Question: Can you provide the account number mentioned in the document?
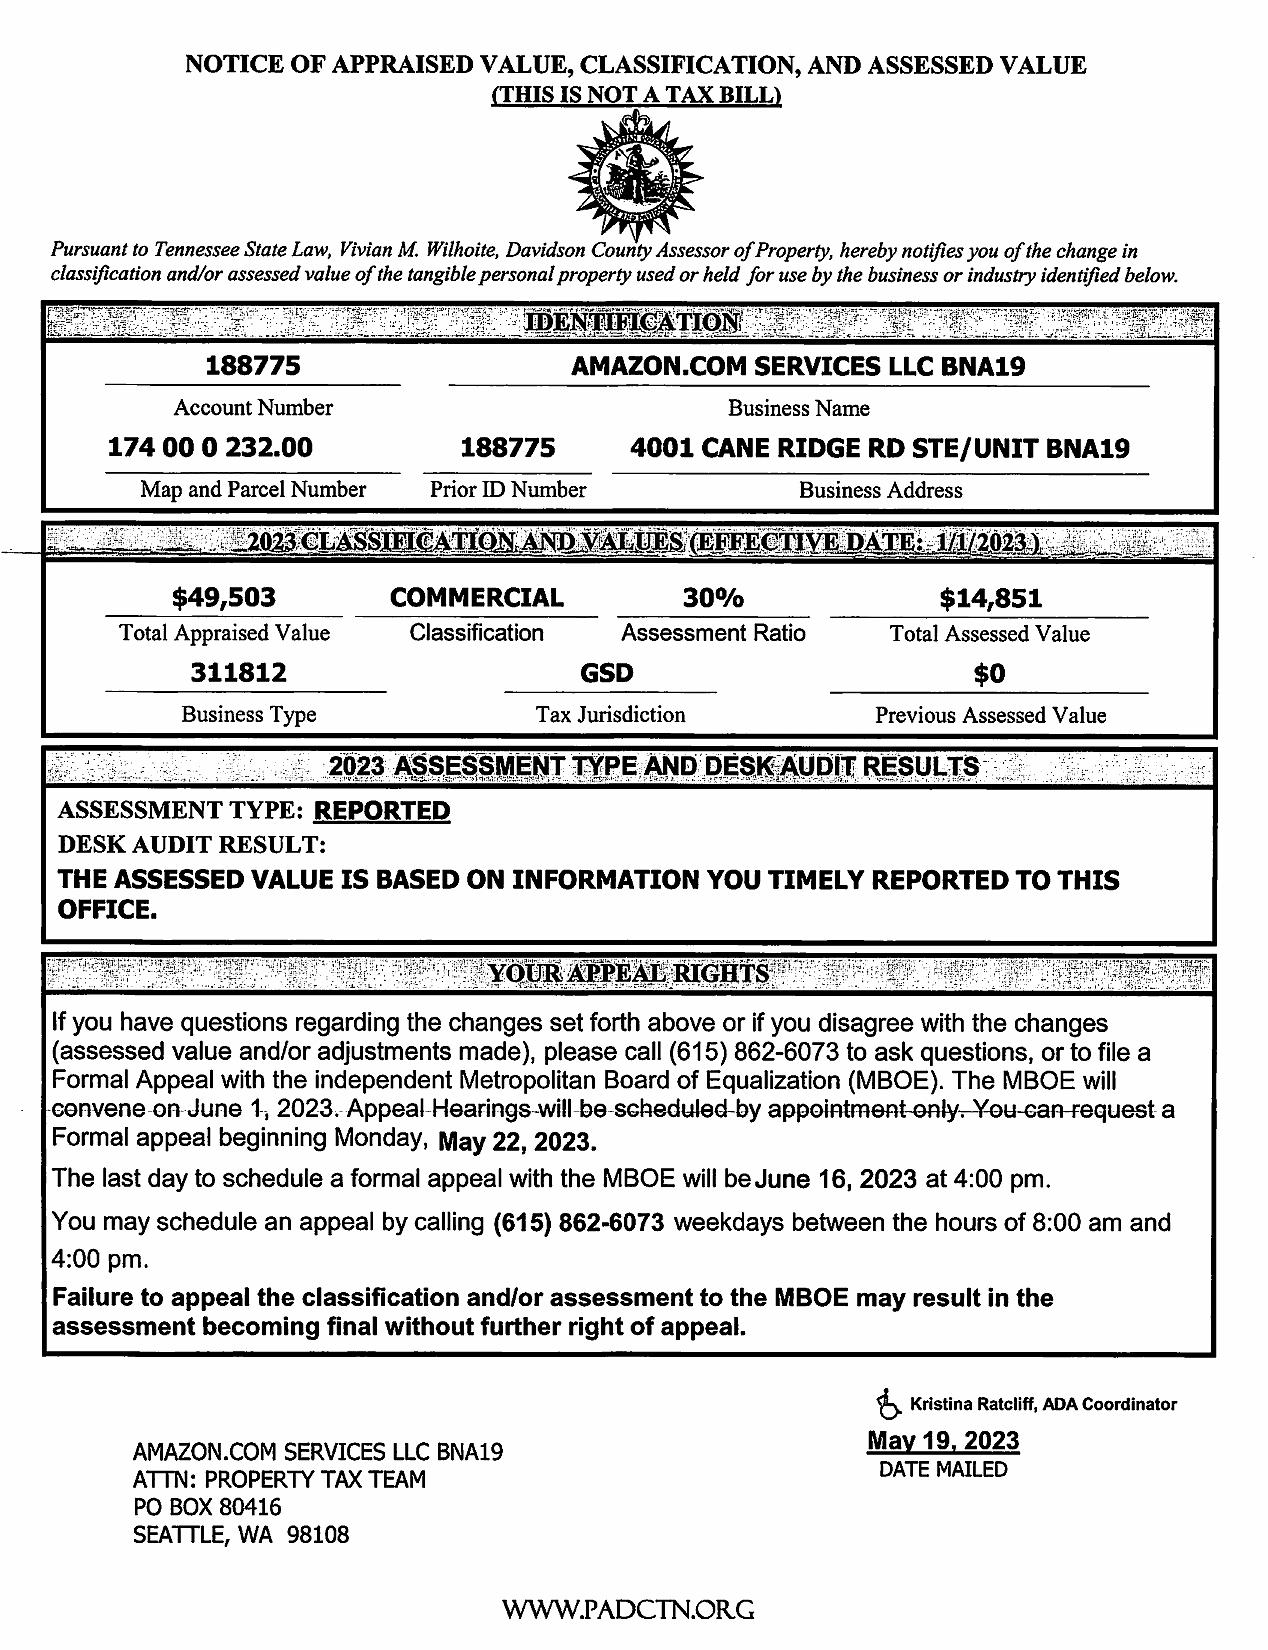
Answer: "188775"